Question: How does the patient history play a role?
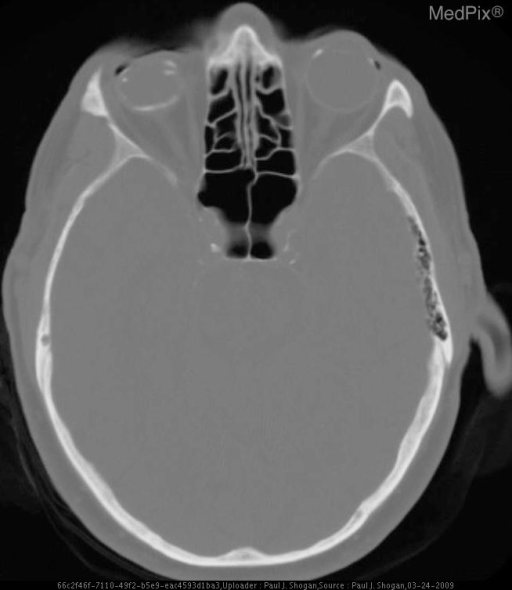
Answer: The patient's history of Patient 1: 72 year old man with remote history of right zygomatic arch fracture and chronic blindness.

Patients 2 and 3: 24 and 32 year old patients with concern for papilledema and visual field deficits. is key in understanding the case.